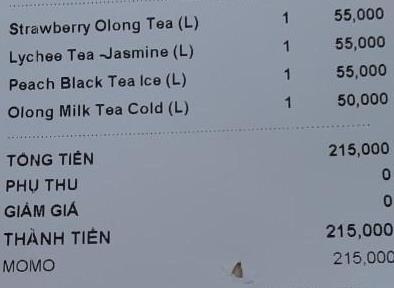
<table>
<tr>
<td>Strawberry Olong Tea (L)</td>
<td>1</td>
<td>55,000</td>
</tr>
<tr>
<td>Lychee Tea - Jasmine (L)</td>
<td>1</td>
<td>55,000</td>
</tr>
<tr>
<td>Peach Black Tea Ice (L)</td>
<td>1</td>
<td>55,000</td>
</tr>
<tr>
<td>Olong Milk Tea Cold (L)</td>
<td>1</td>
<td>50,000</td>
</tr>
</table>

TỔNG TIỀN 215,000
PHỤ THU 0
GIẢM GIÁ 0
THÀNH TIỀN 215,000
MOMO 215,000